Question: What tax district, tax-rate area, or tax area code is specified in the document?
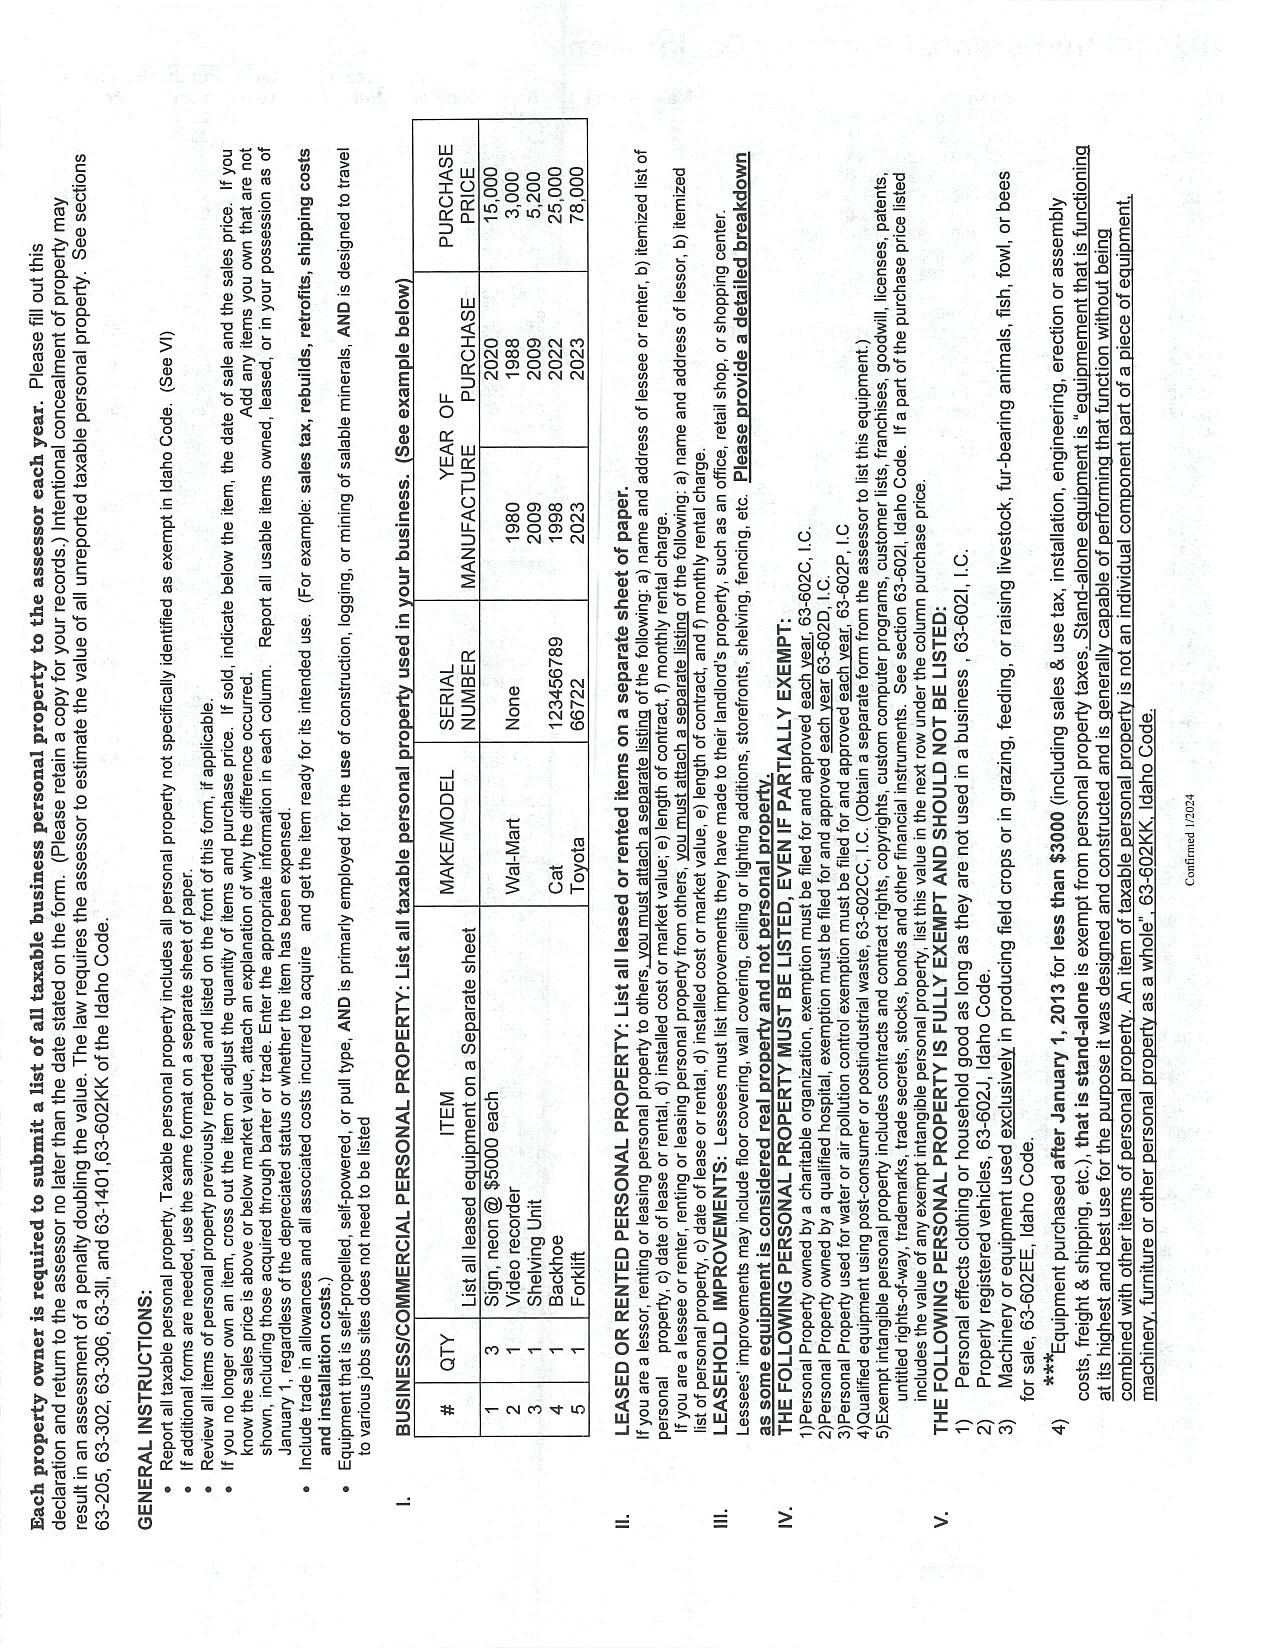
Answer: "1396"